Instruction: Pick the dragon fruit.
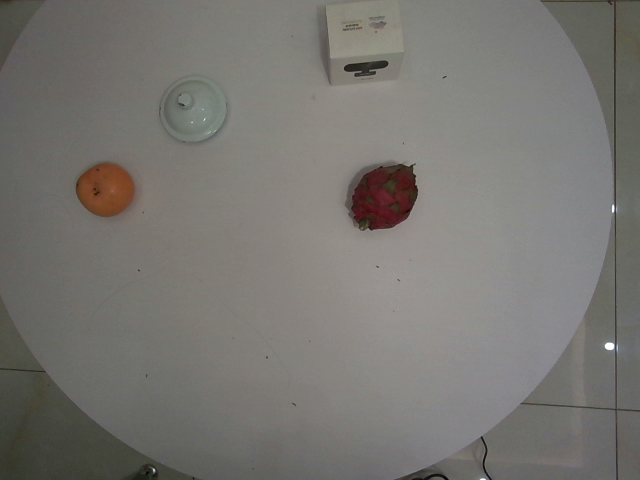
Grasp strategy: vertical